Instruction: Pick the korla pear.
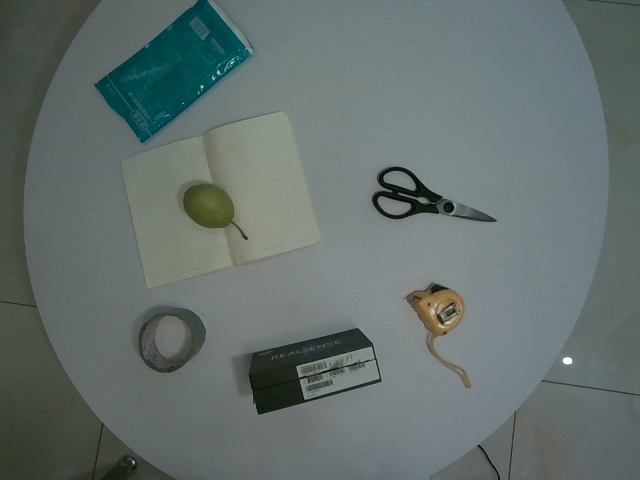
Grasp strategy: vertical